Patient: Male, age 45
A 45-year-old non-smoker male patient presented to the emergency department of a territorial hospital complaining for hemoptysis. On the day of admission, he reported that he had expectorated approximately 50ml of bright red blood. He denied any other symptoms, including fever, cough, dyspnea or chest pain. On his medical history he reported a similar episode of hemoptysis 5 years ago the cause of which remained unknown despite clinical investigation which included computed tomography (CT) of the chest, immunologic examinations and fiberoptic bronchoscopy. The patient denied any other medical problem and was not receiving any medication.
On physical examination, he was a pleasant apparently healthy man with body temperature 36,8  C, pulse rate 110 beats/min, blood pressure 130/80 mmHg, respiratory rate 21 breaths/min and oxygen saturation 95% on room air. Auscultation disclosed mild crackles in the right lower lobe. No other abnormal findings were found in the rest of the physical examination. In the laboratory tests, the patient's hemoglobin was 13.1g/dL, hematocrit: 40.7%, white blood cell count was 7410 cells/muL (77.6% neutrophils and 15.1% lymphocytes), and platelet count was 161 000/muL, D-Dimers: 436mug/L (normal values up to 500mug/L) while the values for urea nitrogen, creatinine and electrolytes were within the normal range. Immunologic tests revealed only slightly increased Antinuclear Antibodies (ANA) (1:160). Sputum Gram stain, cultures for common bacteria and examination for M Tuberculosis were negative. ECG was normal.
The patient's chest x-ray on admission, revealed an area of consolidation in the middle lobe. Computed tomography of the chest revealed some bronchiectasis along with an area of consolidation in the middle lobe. The patient was admitted and received oxygen therapy, intravenous amoxycilline-clavulanic acid and intravenous tranexamic acid at a dose of 1 g four times daily.
During the following days, the patient continued to experience streaks of blood in his sputum on a daily basis sometimes accompanied by dyspnea and tachypnea, and 2 days later, a new episode of massive hemoptysis occurred, and the patient was transmitted to our hospital for further evaluation and treatment. On admission to our hospital the patient underwent a CT angiography of the thoracic aorta and its branches (including bronchial arteries) which revealed some mild anatomical abnormalities in the bronchial arteries suppling the right lower lobe and ground glass opacities in the middle and right lower lobe, without showing a specific bleeding origin (Fig. 1). Although the examination was not sensitive enough, it also gave the impression of a thrombus in the left main artery. Thus, a CT pulmonary angiography was performed which revealed a large thrombus on the left main artery involving the pulmonary arteries for the left upper, the lingual, and the left lower lobe (Fig. 2). An ultrasonography was performed and the presence of a thrombus in the lower extremities and the pelvis was excluded. Echocardiography did not reveal any cardiac abnormalities. Although the leg and pelvis ultrasonography was negative, an inferior vena cava temporary filter (ALN Optional Vena Cava Filter, ALN, France) was placed via femoral approach since anticoangulant treatment was contraindicated. Tranexamic acid was discontinued.
A few hours later the patient experienced a new episode of massive hemoptysis and became severely dyspneic. On clinical examination he was found to be tachypneic, tachycardic and hypotensive. Oxygen saturation had dropped to 78% on room air. An emergency angiography was performed with the aim of embolizing any potential sources of bleeding from the bronchial circulation. Selective angiography from the right bronchial artery revealed extravasation of contrast from three different branches of the middle lobe and embolization was performed using a micro-catheter (Progreat , Terumo, Japan) and N-butyl-2-cyanoacrylate (NBCA; Histoacryl ) diluted in a 1:3 ratio, with oily X-ray contrast agent Lipiodol . Final angiogram demonstrated complete occlusion of the target vessels without any sign of bleeding (Fig. 3). Following this procedure, the patient was stabilized and returned to the ward. Hemoptysis has been ceased.
However, the patient became febrile and developed chest pain in the right hemithorax together with cough and expectoration of dark bloody sputum. Post-procedural chest CT revealed a consolidation of the right lower lobe suggestive of a pneumonia (Fig. 4). High-flow oxygen was administered to achieve target saturation of 94-98%. Blood cultures were collected (their result was available a few days later and they were negative) and antimicrobial therapy was changed to meropenem and linezolide. 3 days after bronchial embolization, the patient's symptoms improved and hemoptysis was completely settled down. The patient received treatment with subcutaneous fondaparinux (in a dose of 7.5mg administered subcutaneous once daily) and underwent monitoring of anti-Xa activity twice a week. The patient was discharged a few days later with the advice to continue treatment with fondaparinux and to return 3 months later for the removal of the inferior vena cava filter. By that time his symptoms had disappeared and he had remained free of hemoptysis. Follow up chest CT demonstrated complete resolution of the consolidation and no other signs of parenchyma disease.
Keywords: computed tomography, embolization, fondaparinux, hemoptysis, pulmonary embolism
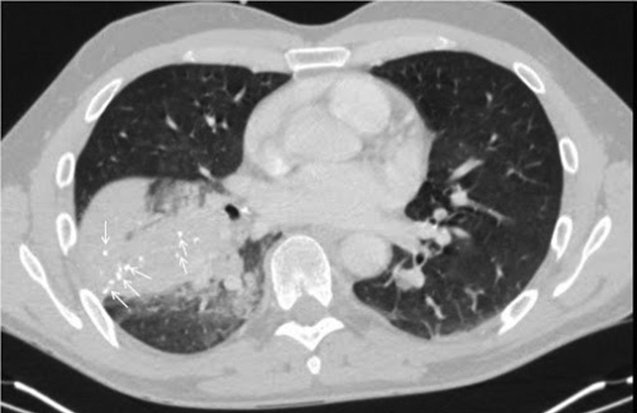
Image caption: CT pulmonary artery angiography detected thrombus within segmental branches of the left pulmonary artery (circles).